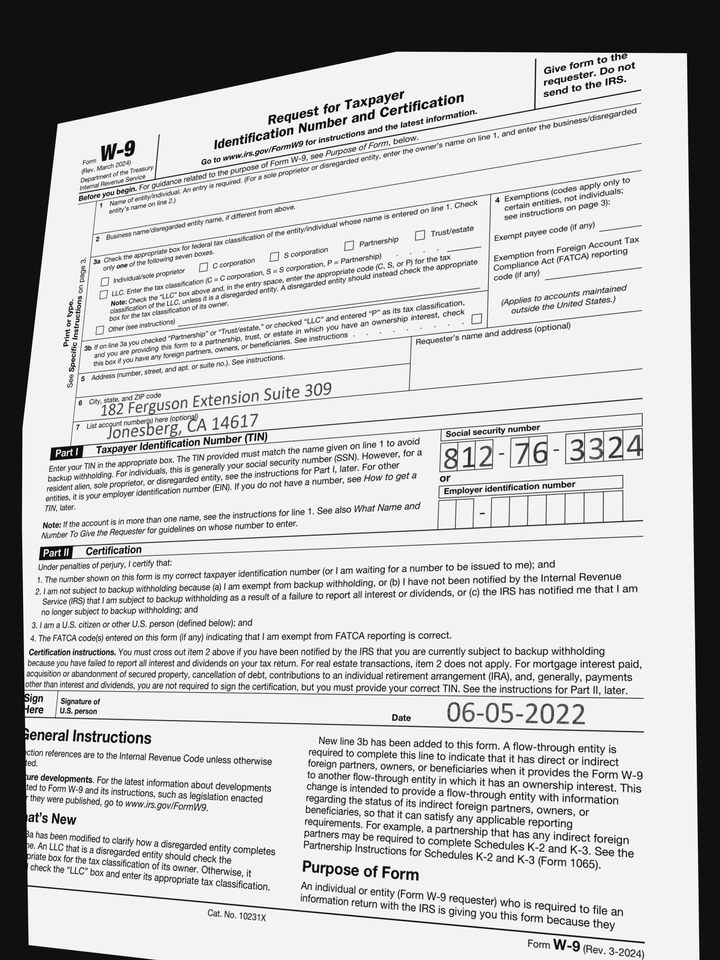
adr1: 182 Ferguson Extension Suite 309
adr2: Jonesberg, CA 14617
cbx: no
ssn: 812763324
sdt: 06-05-2022